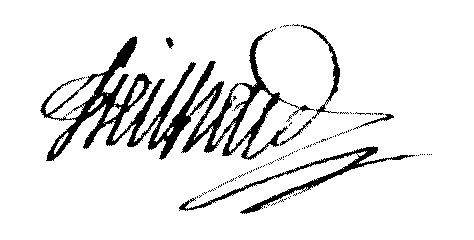
Signature of: jean baptiste treilhard